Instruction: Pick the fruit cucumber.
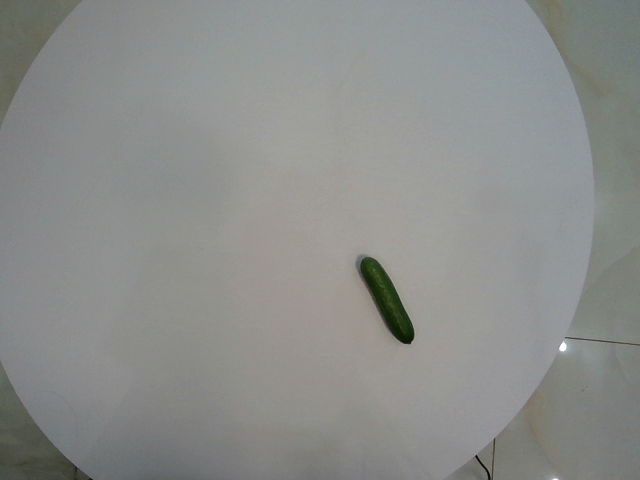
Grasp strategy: vertical